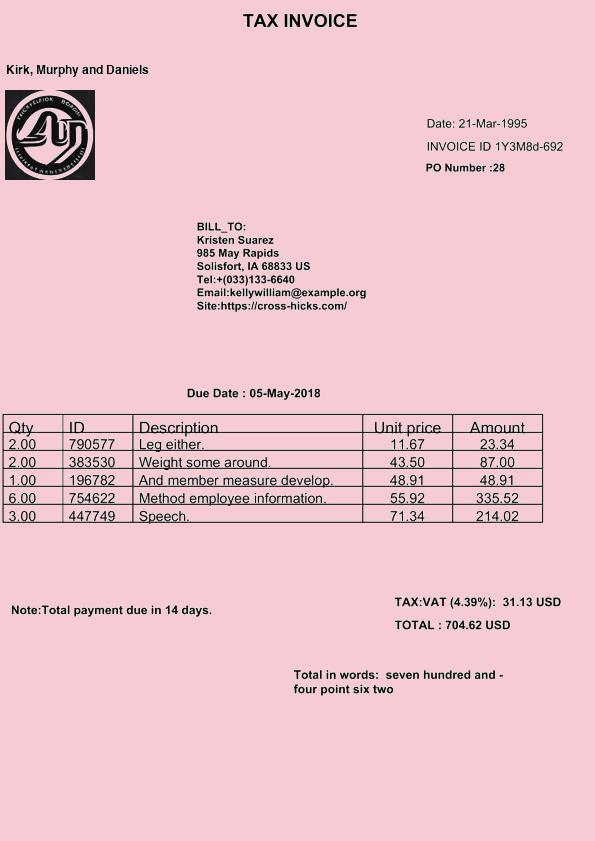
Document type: Invoice